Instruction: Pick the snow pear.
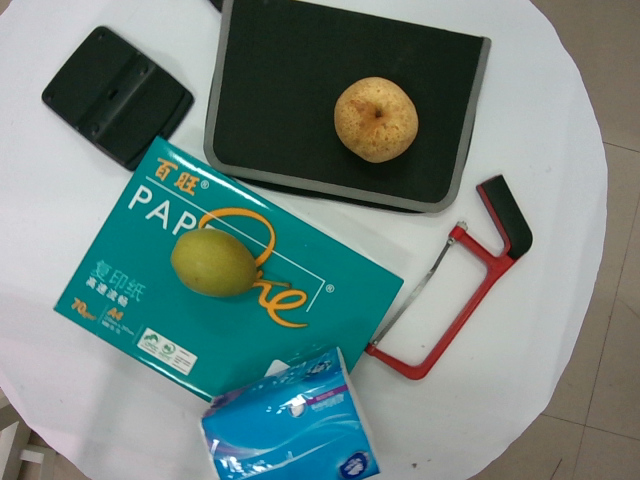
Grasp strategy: vertical